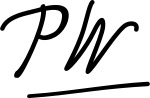
Signature of: vaso pasha